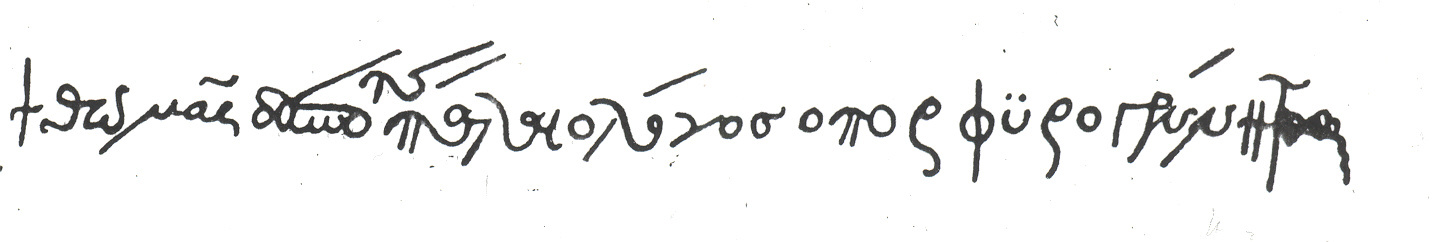
Signature of: thomas palaiologos